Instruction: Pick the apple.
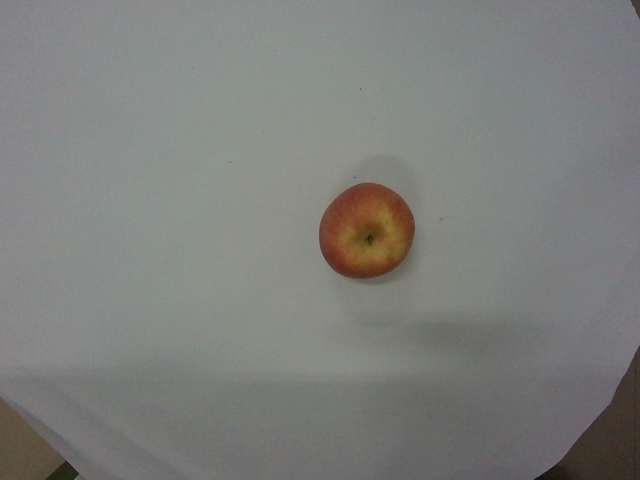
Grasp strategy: vertical